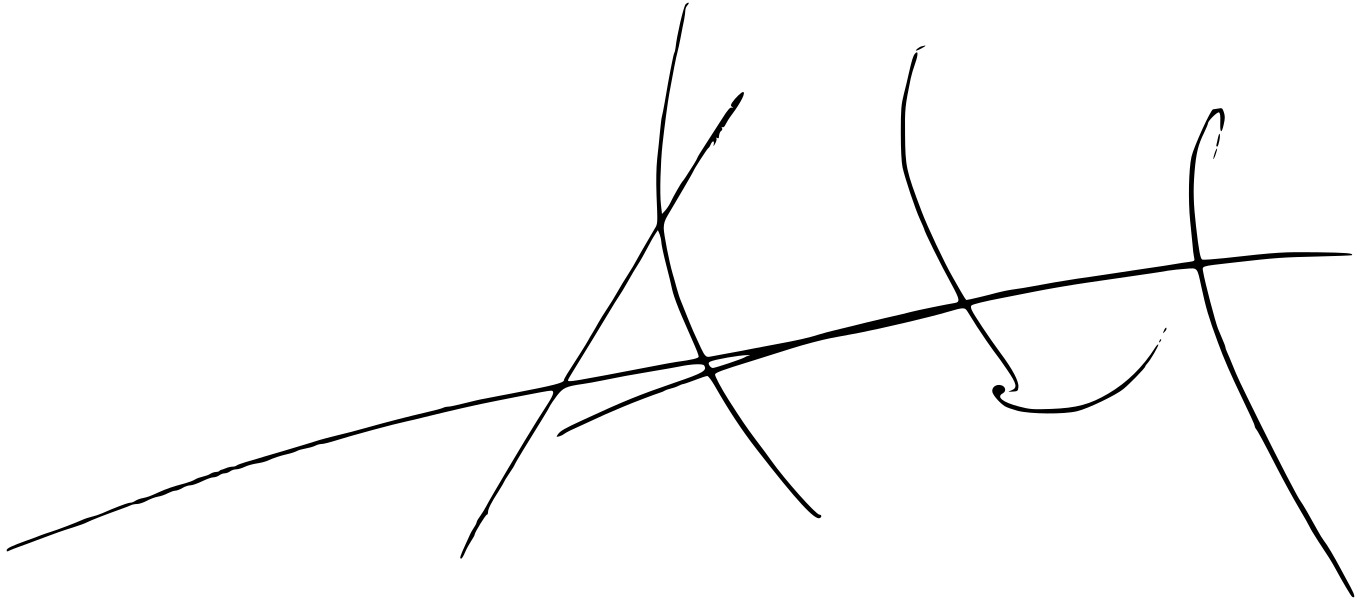
Signature of: adam vojtěch